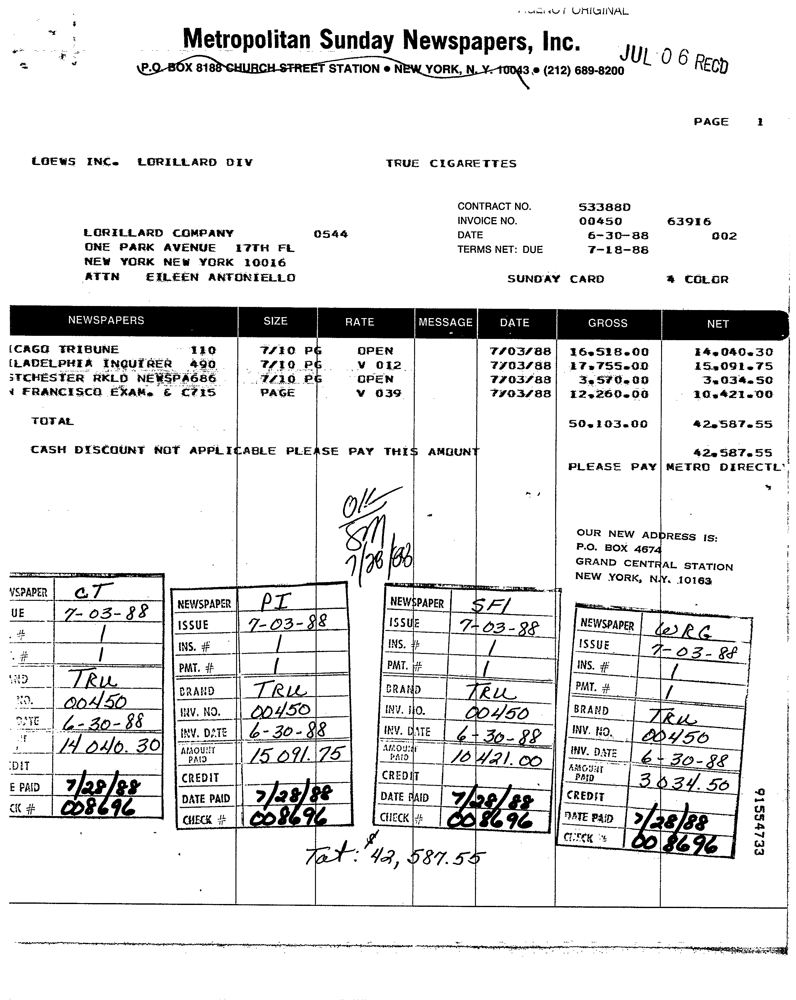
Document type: Invoice